Question: In what way does the history help explain the case?
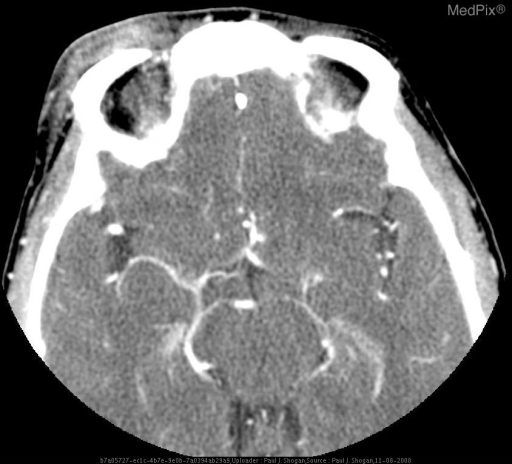
Answer: The patient's history of 58 yo woman with orbital cellulitis preceded by open lesion inferior to right eye. is key in understanding the case.